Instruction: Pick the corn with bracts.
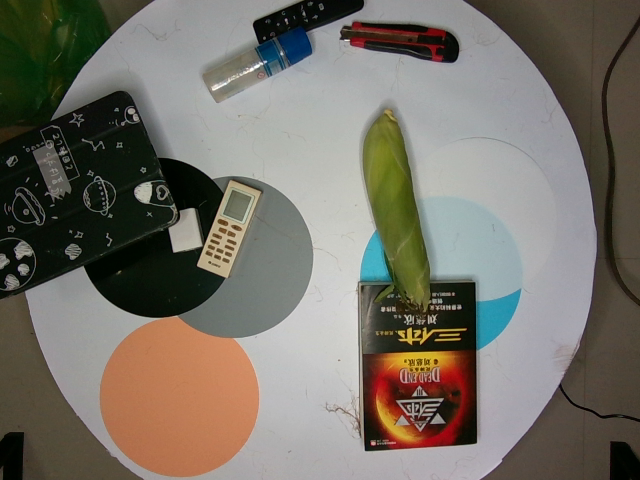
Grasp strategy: vertical